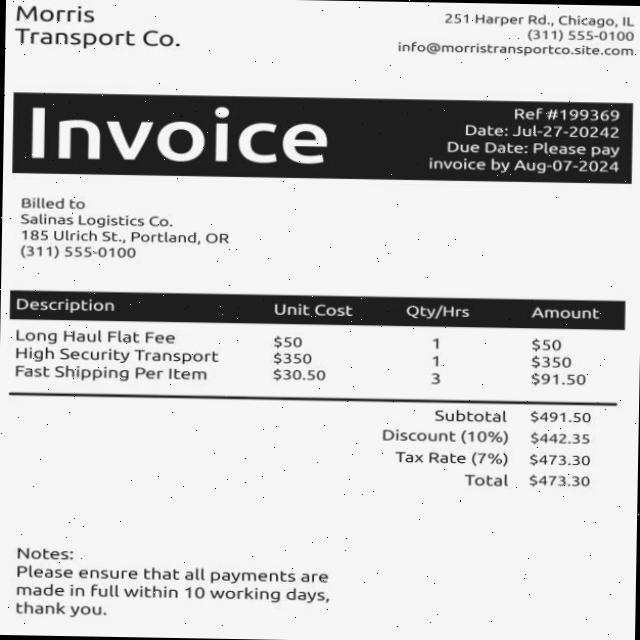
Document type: Invoice